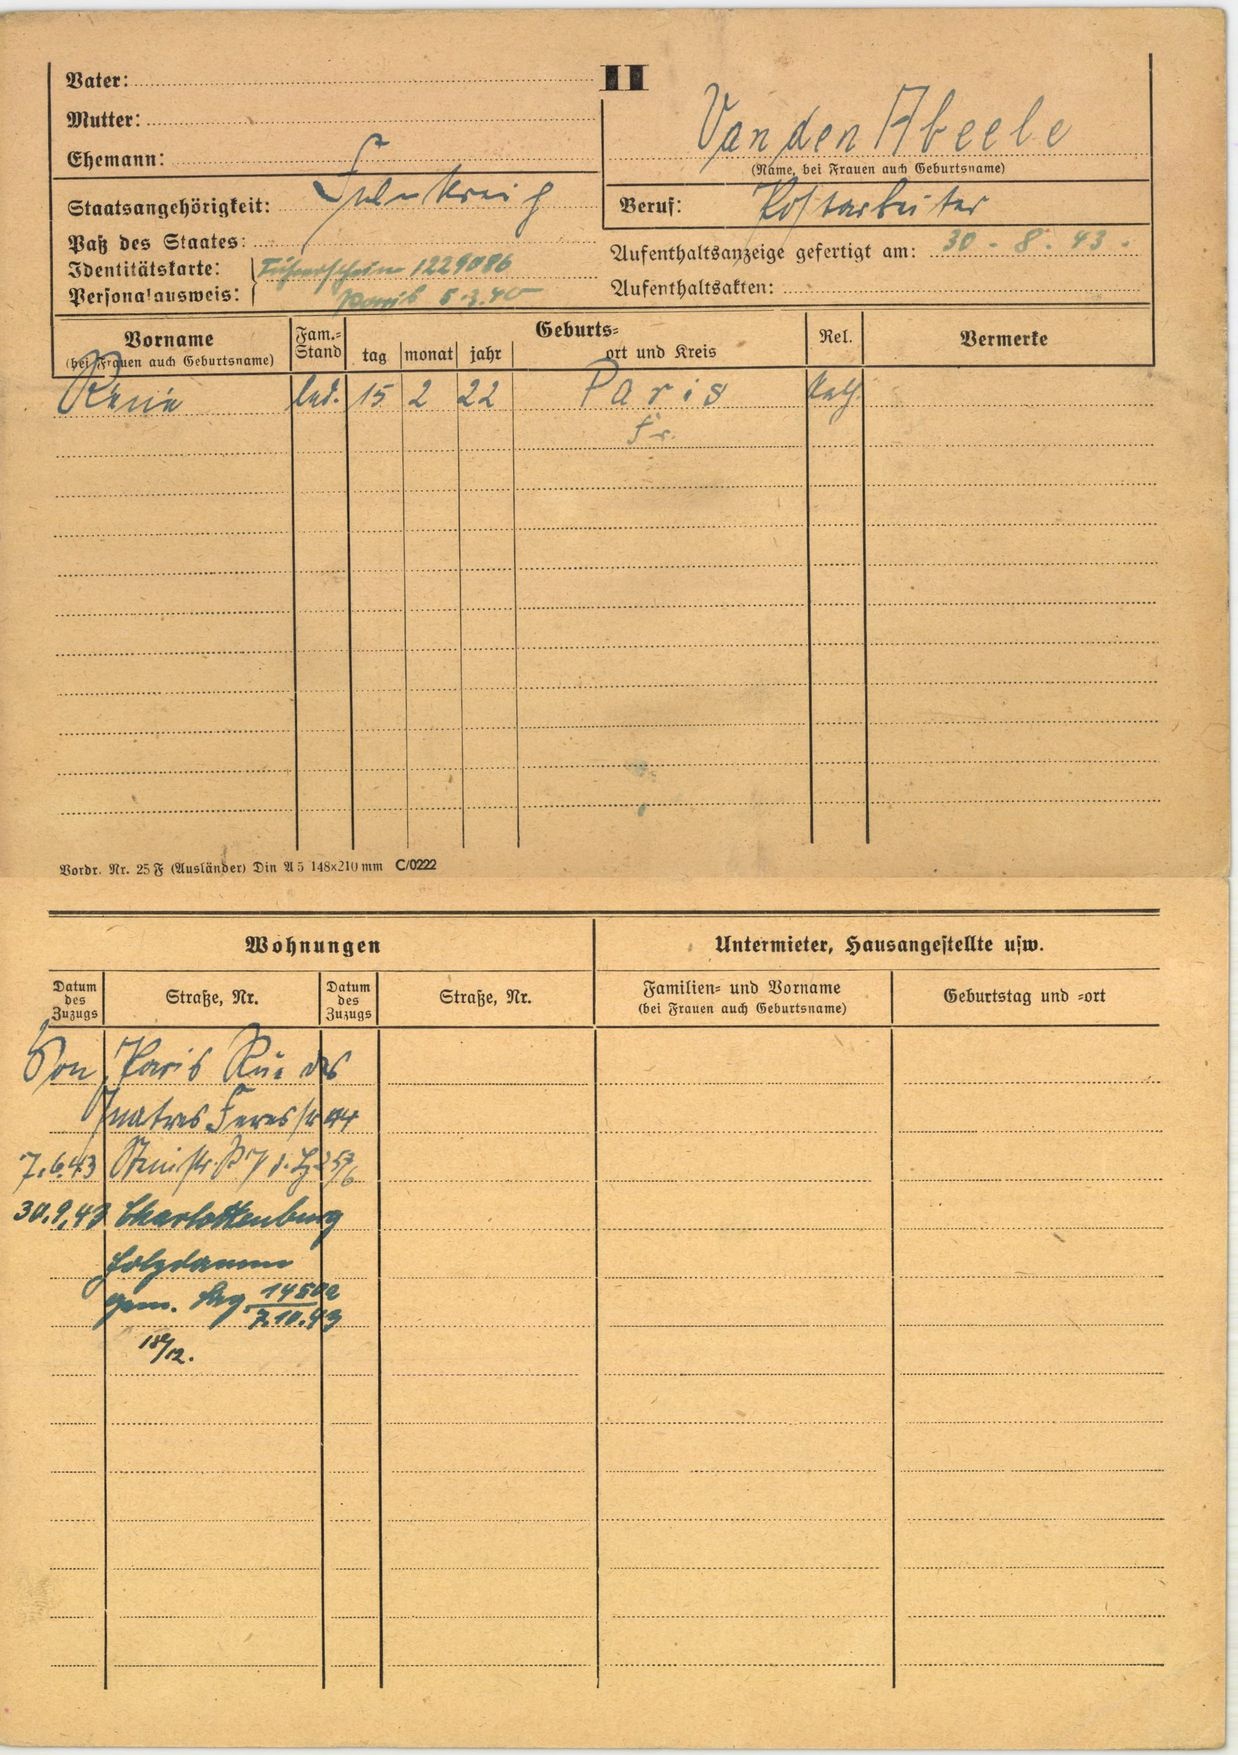
Van den Abeele